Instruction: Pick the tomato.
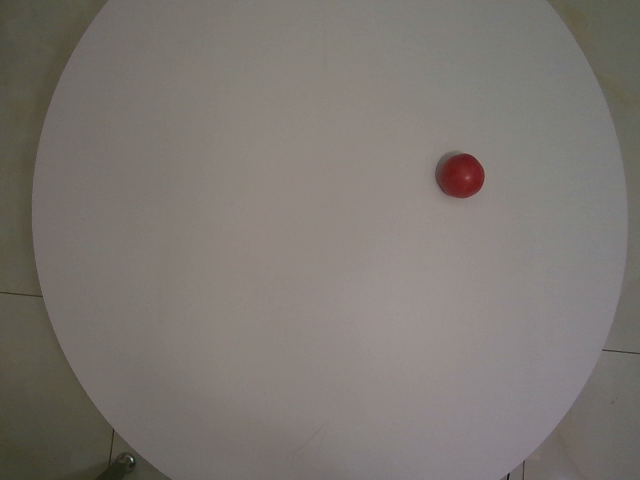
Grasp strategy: vertical